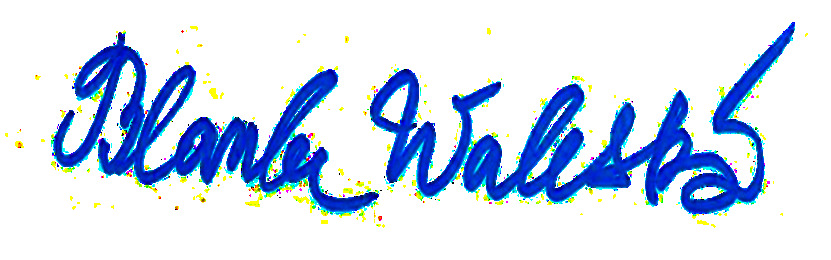
Signature of: blanka waleská